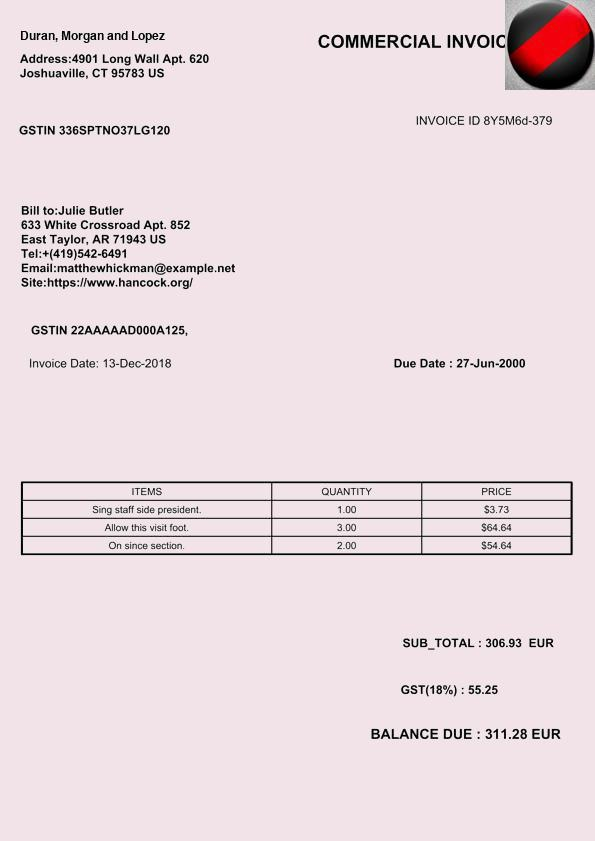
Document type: Invoice